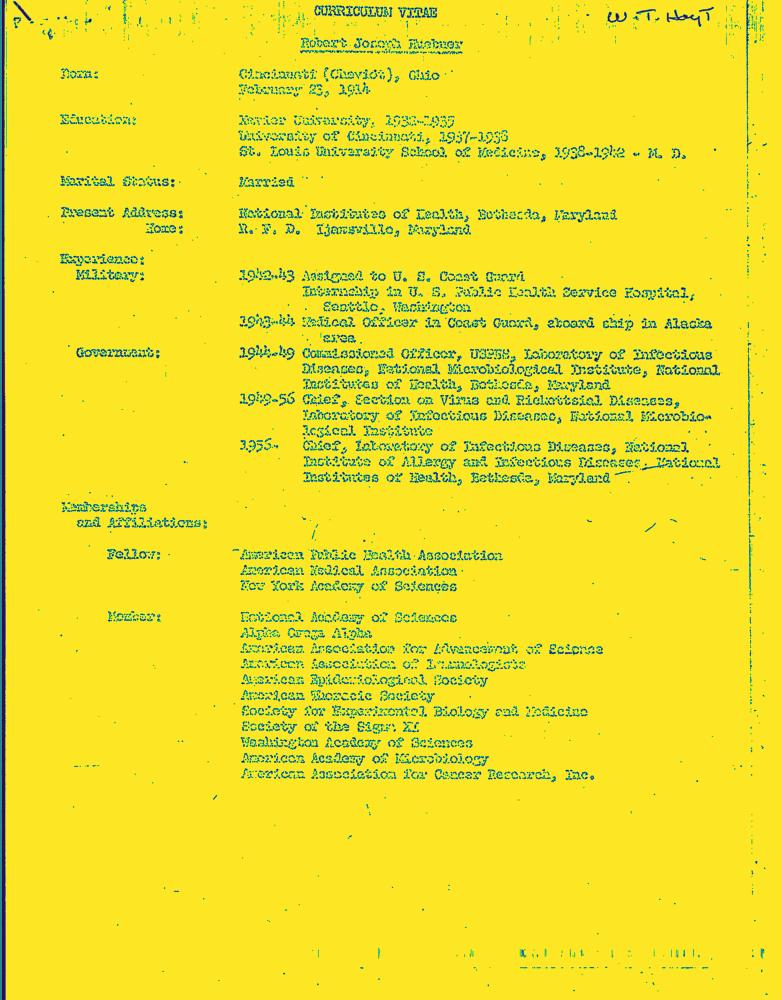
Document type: Resume-Doc